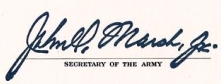
Signature of: john otho marsh jr